Question: How is the property described in the document?
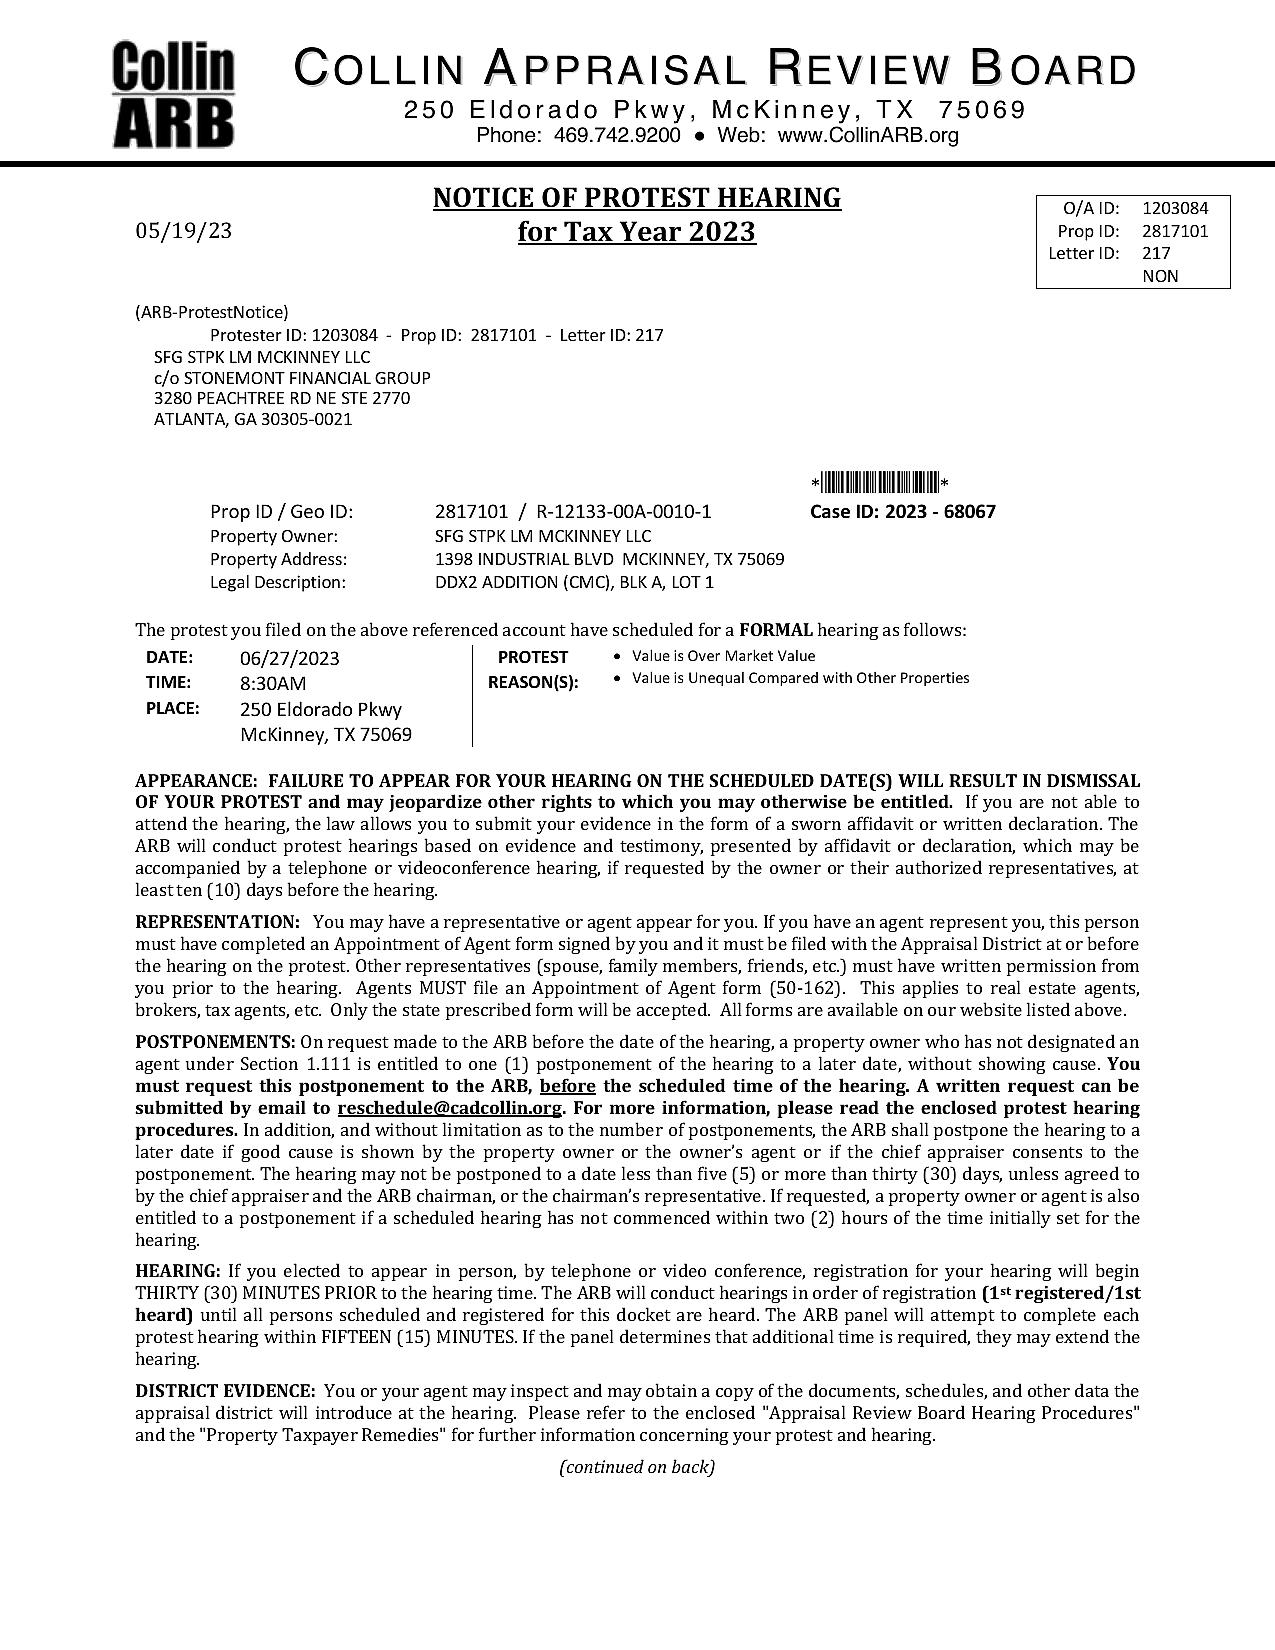
Answer: "DDX2 ADDITION (CMC), BLK A, LOT 1"